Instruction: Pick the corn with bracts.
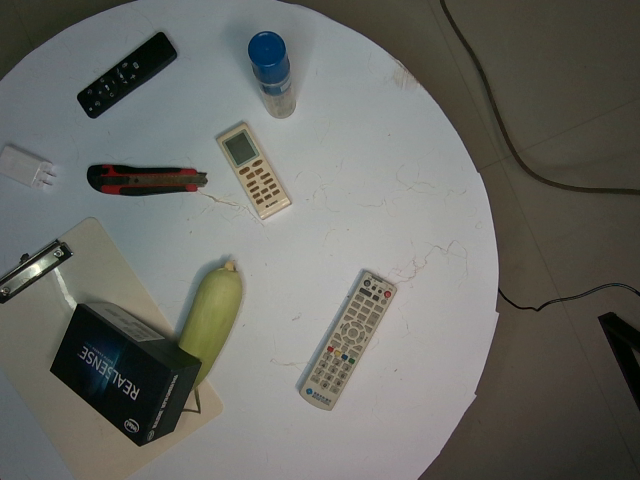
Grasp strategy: vertical